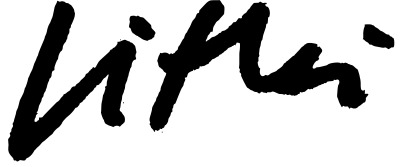
Signature of: józsef litkei